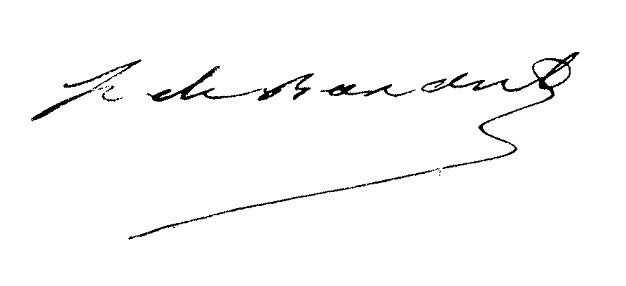
Signature of: amable guillaume prosper brugière baron de barante